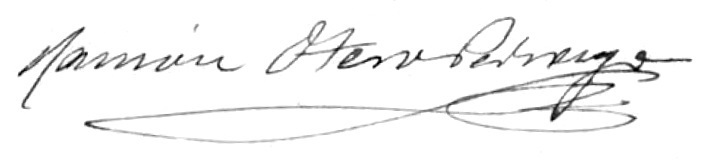
Signature of: ramón otero pedrayo